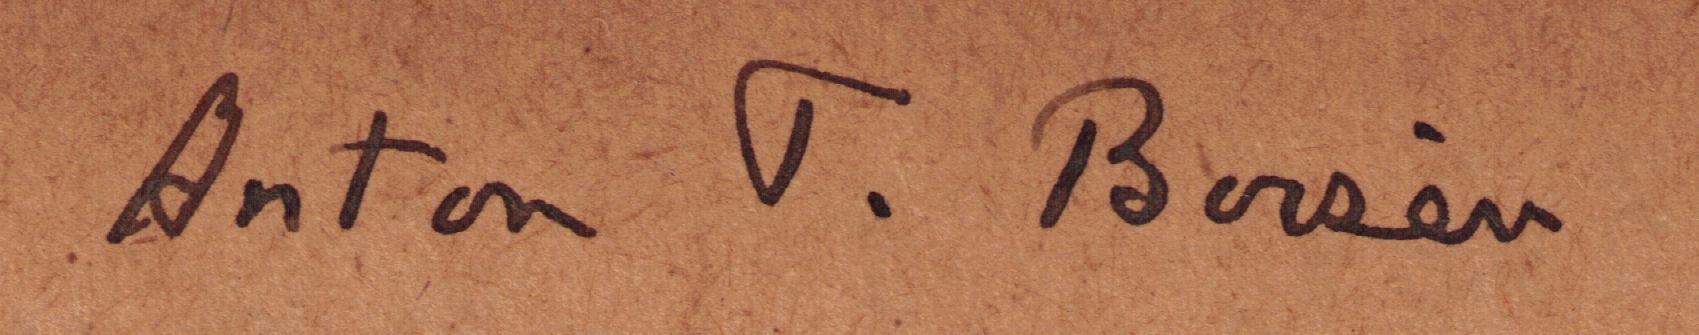
Signature of: anton boisen